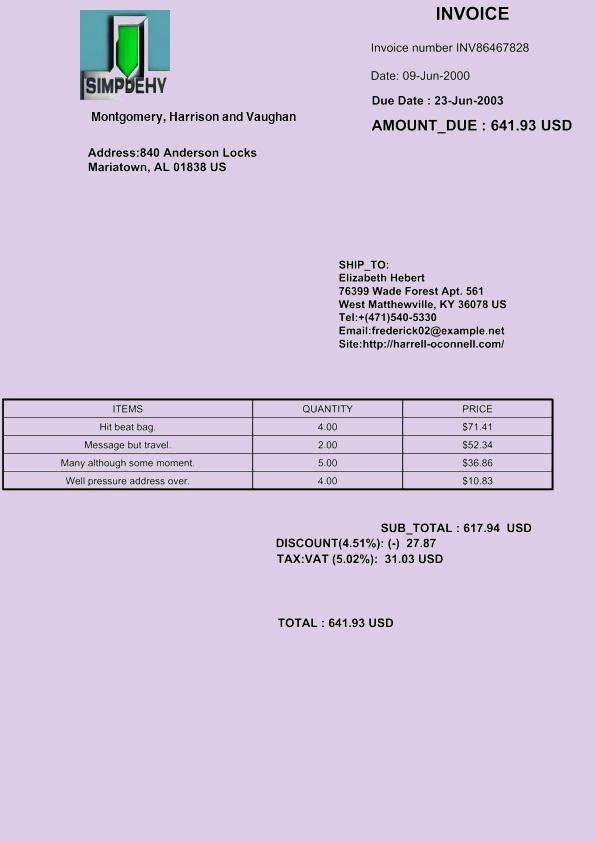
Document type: Invoice